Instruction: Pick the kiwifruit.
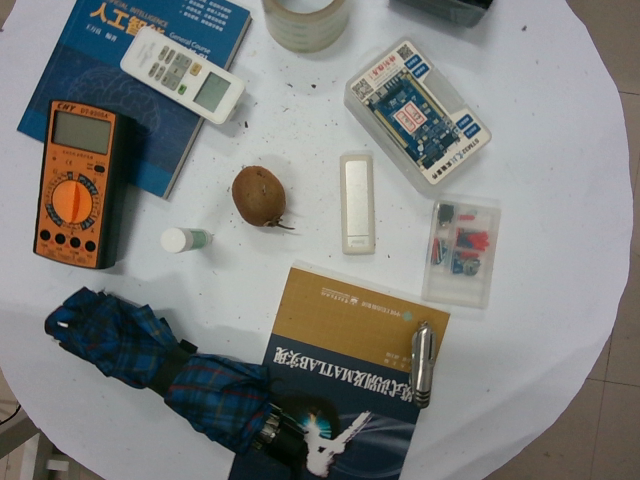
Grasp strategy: vertical